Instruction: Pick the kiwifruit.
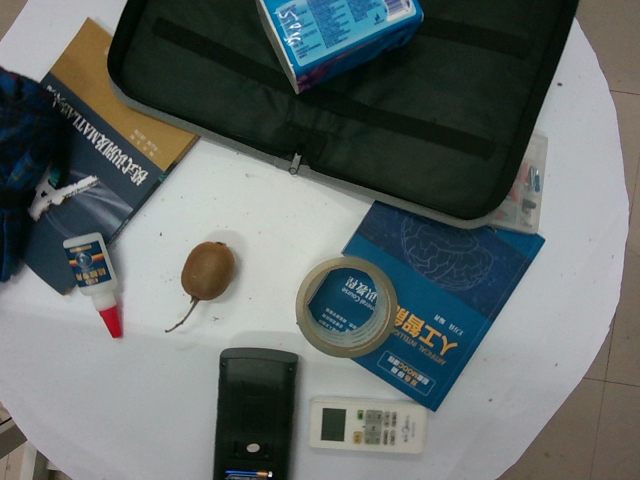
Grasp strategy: vertical